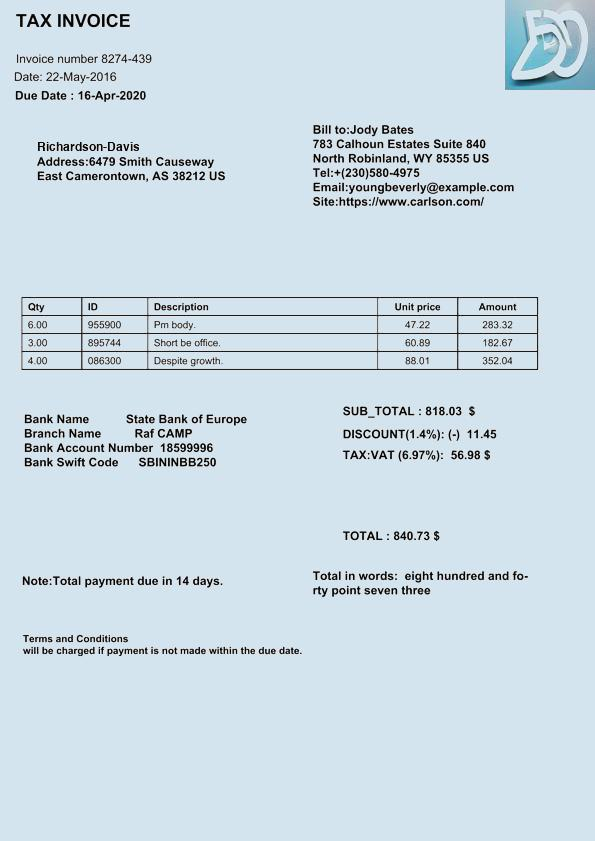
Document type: Invoice